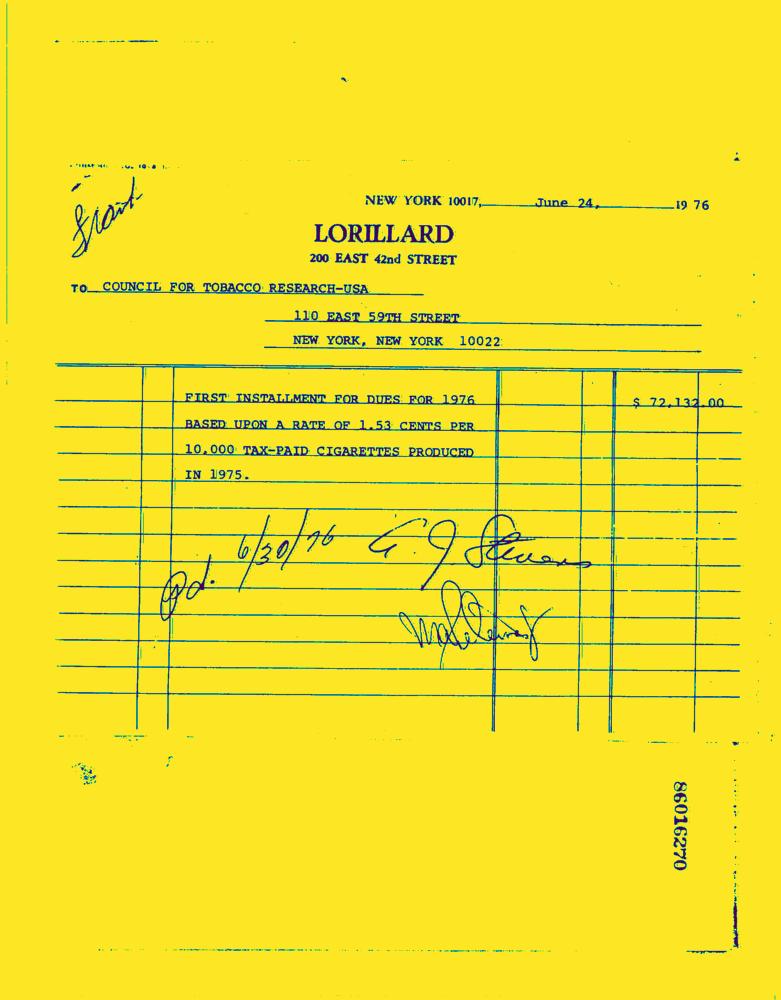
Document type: Invoice-Doc